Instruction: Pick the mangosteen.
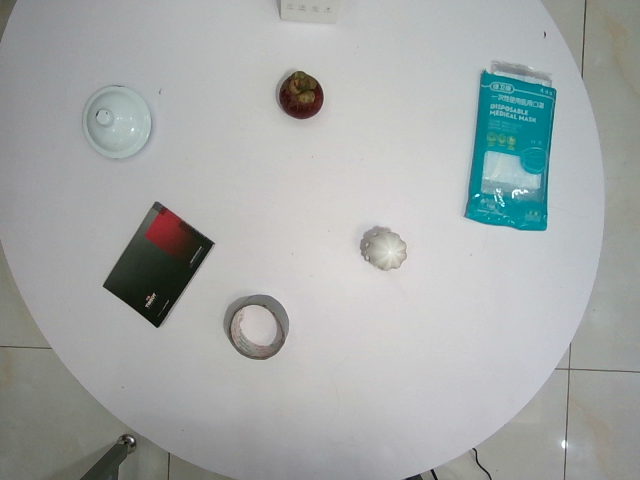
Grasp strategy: vertical